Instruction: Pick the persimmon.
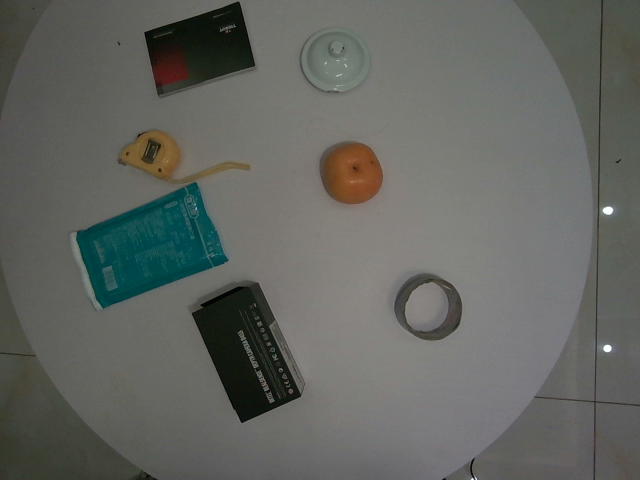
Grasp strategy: vertical